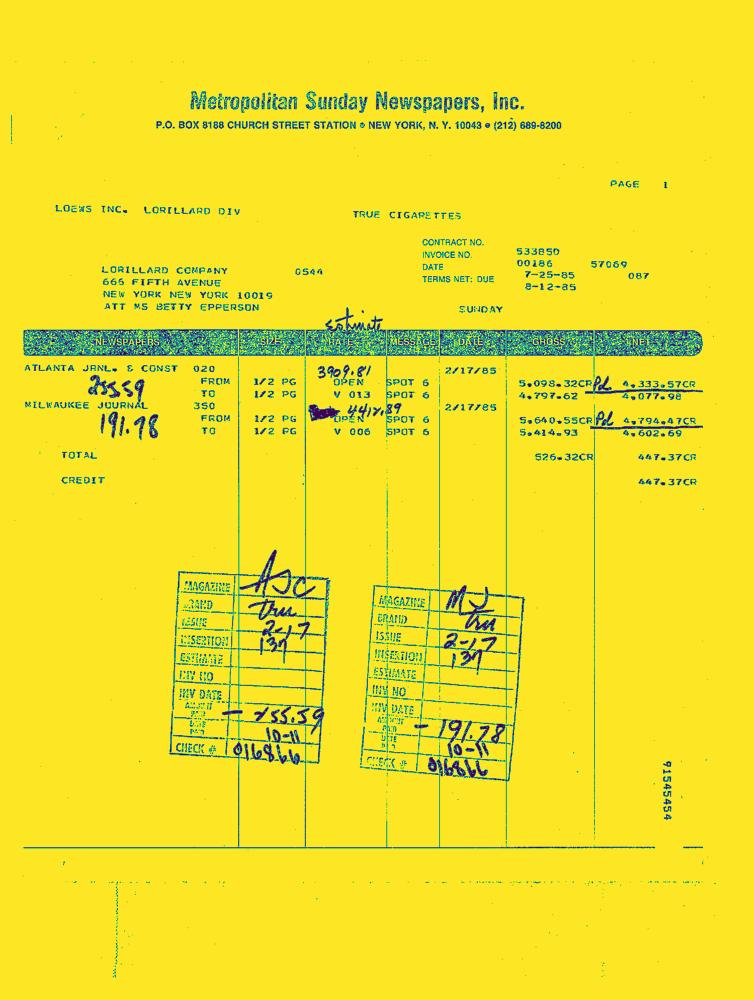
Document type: Invoice-Doc